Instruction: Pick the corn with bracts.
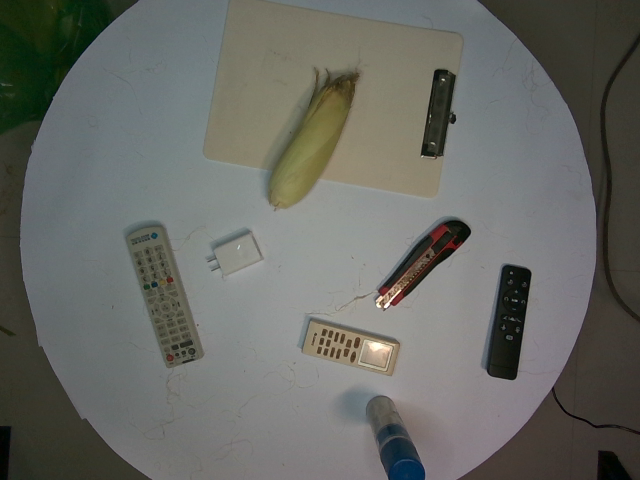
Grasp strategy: vertical